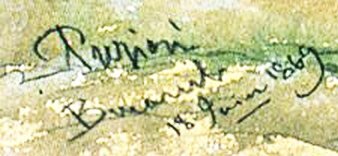
Signature of: amedeo preziosi